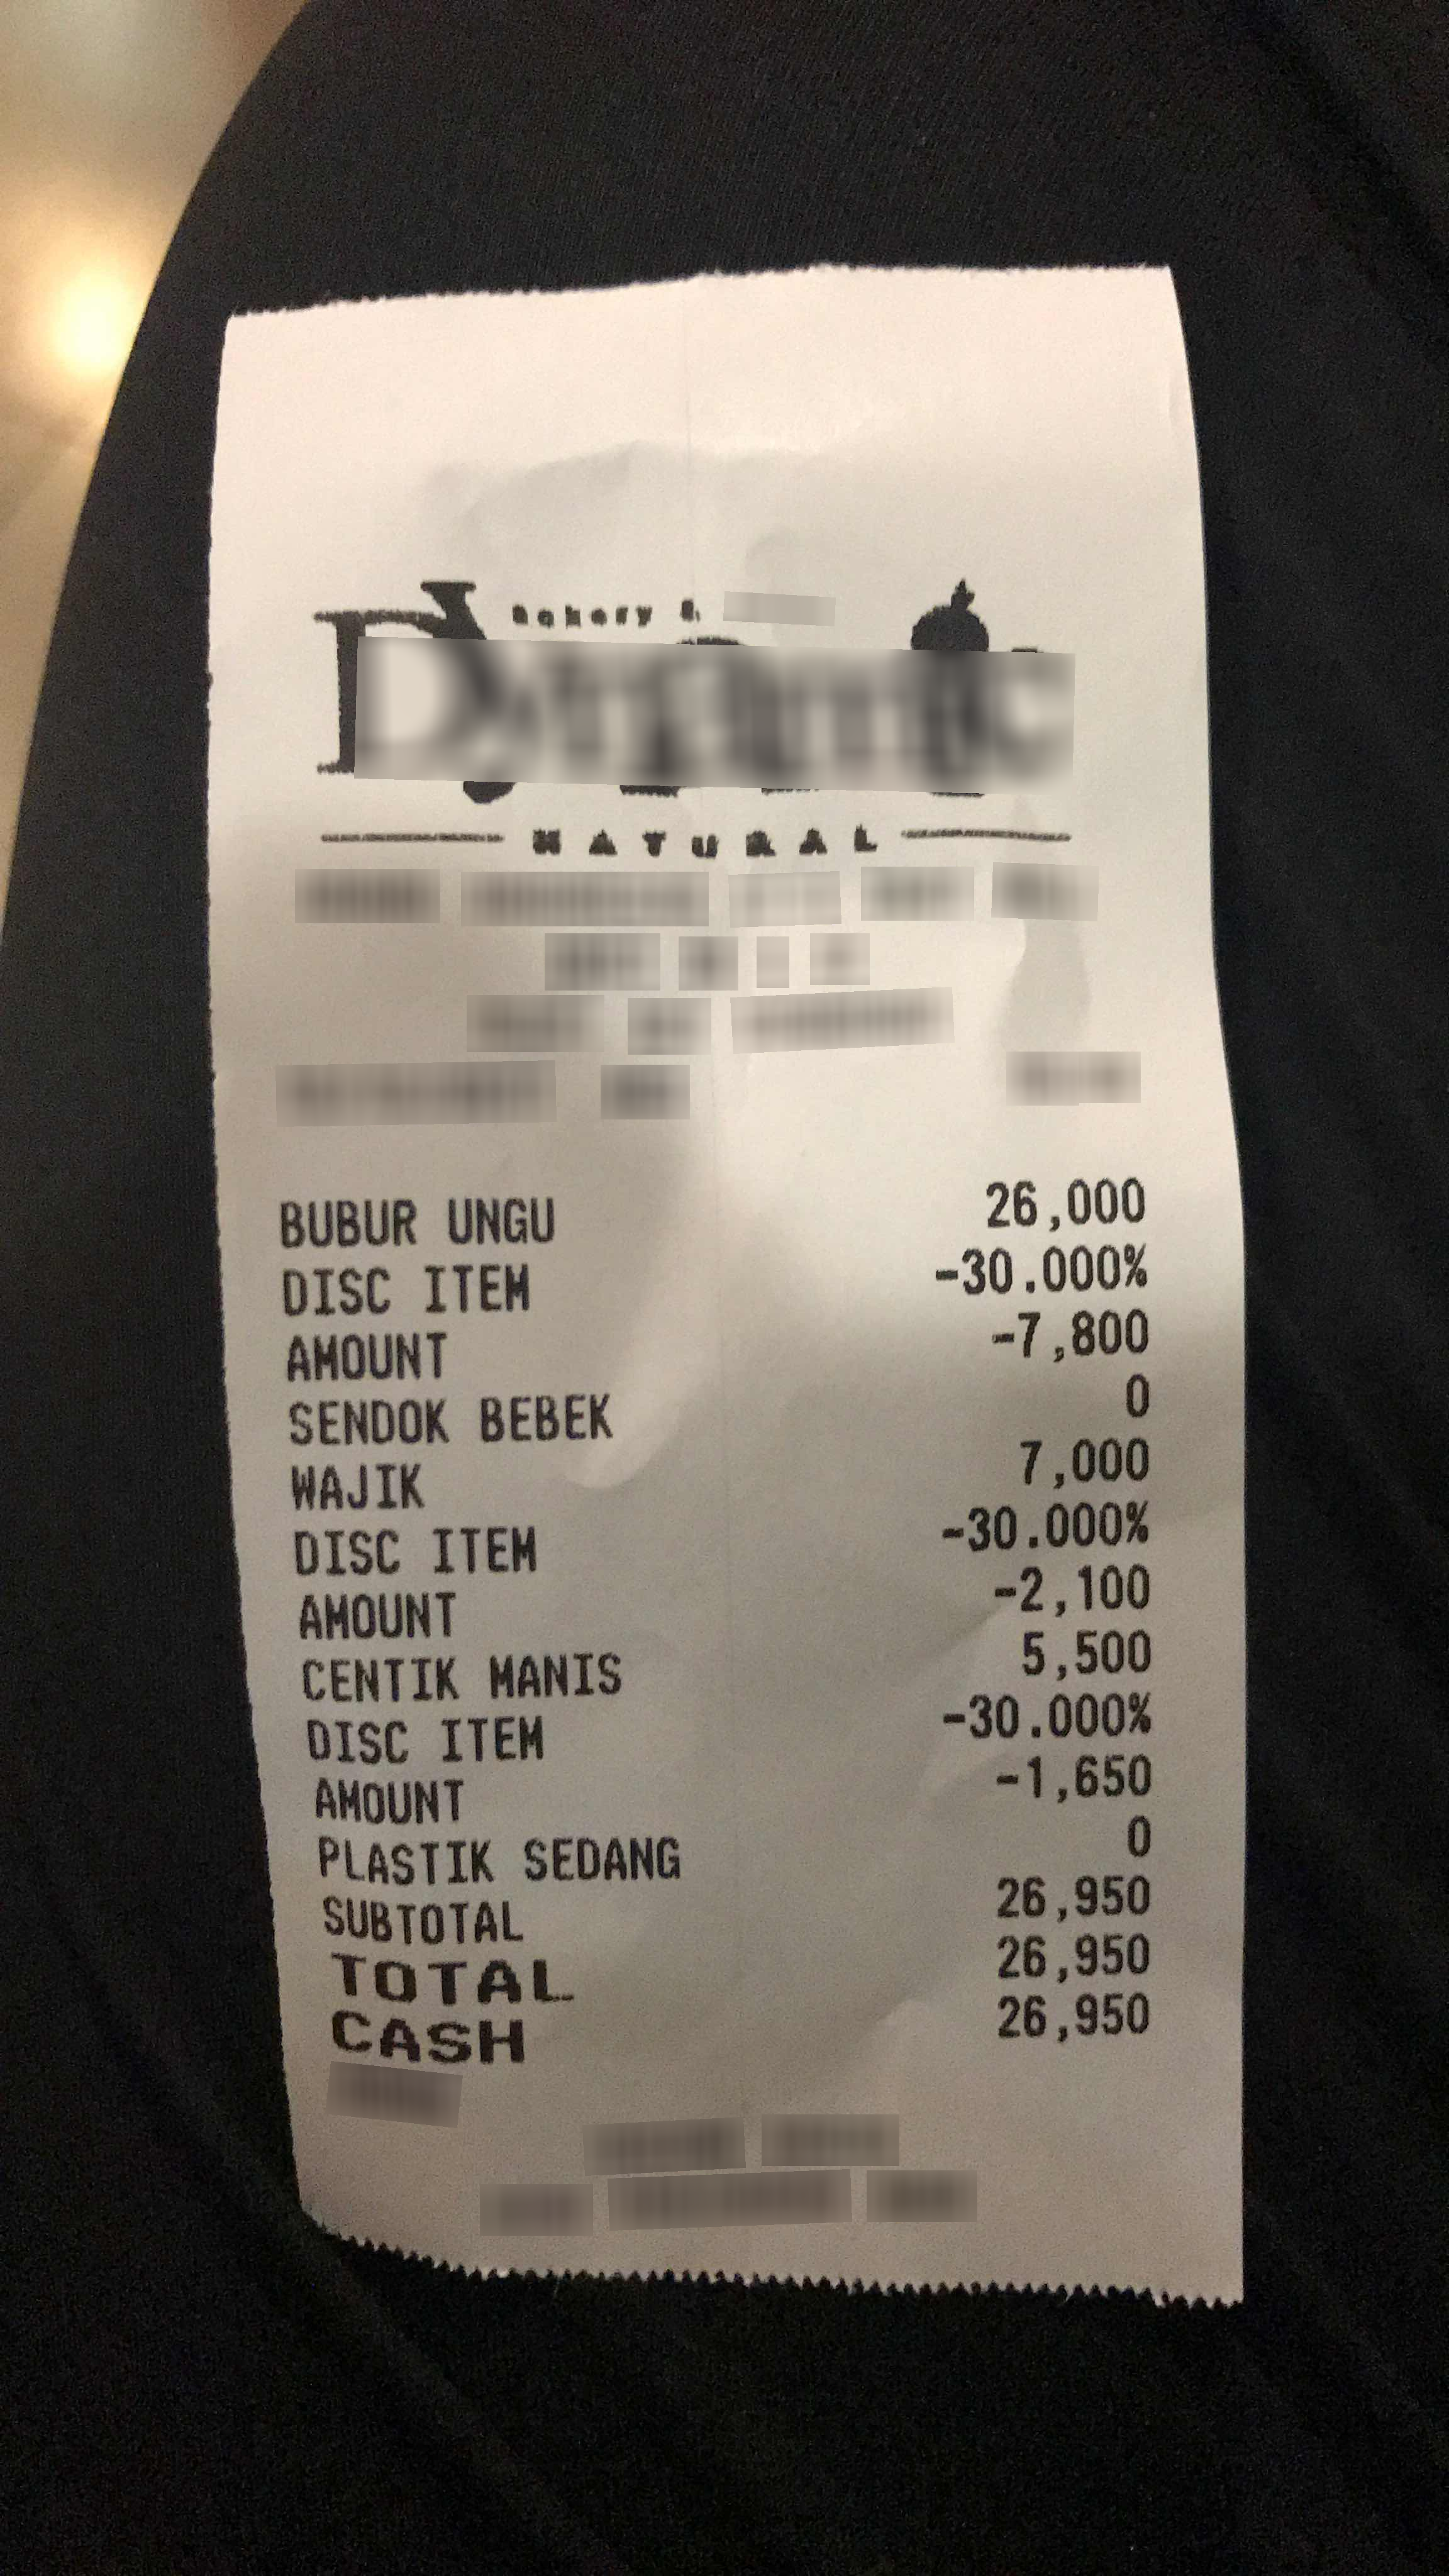
Receipt information:
subtotal: 26,950
total: 26,950
line_items: item_name: BUBUR UNGU
item_value: 26,000
item_quantity: 1
item_name: CENTIK MANIS
item_value: 5,500
item_quantity: 1